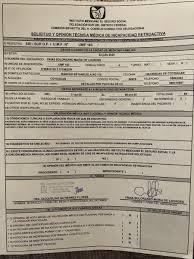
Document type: Invoice